Question: What could the diagnosis suggest?
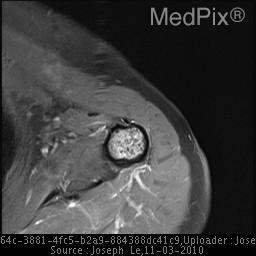
Answer: The possible diagnosis includes •  Enchondroma
•  Chondrosarcoma
•  Bone Infarct
•  Simple bone cyst
•  Fibrous dysplasia.